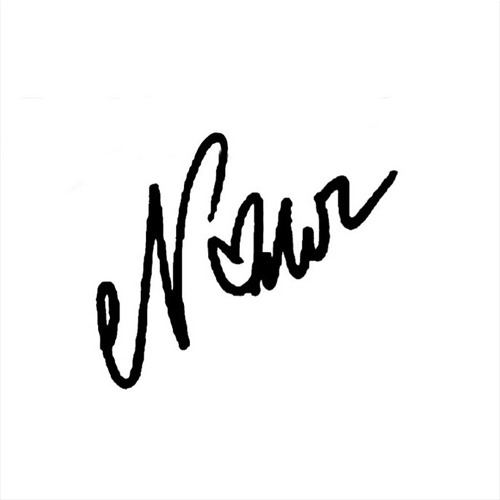
Signature of: nour ardakani